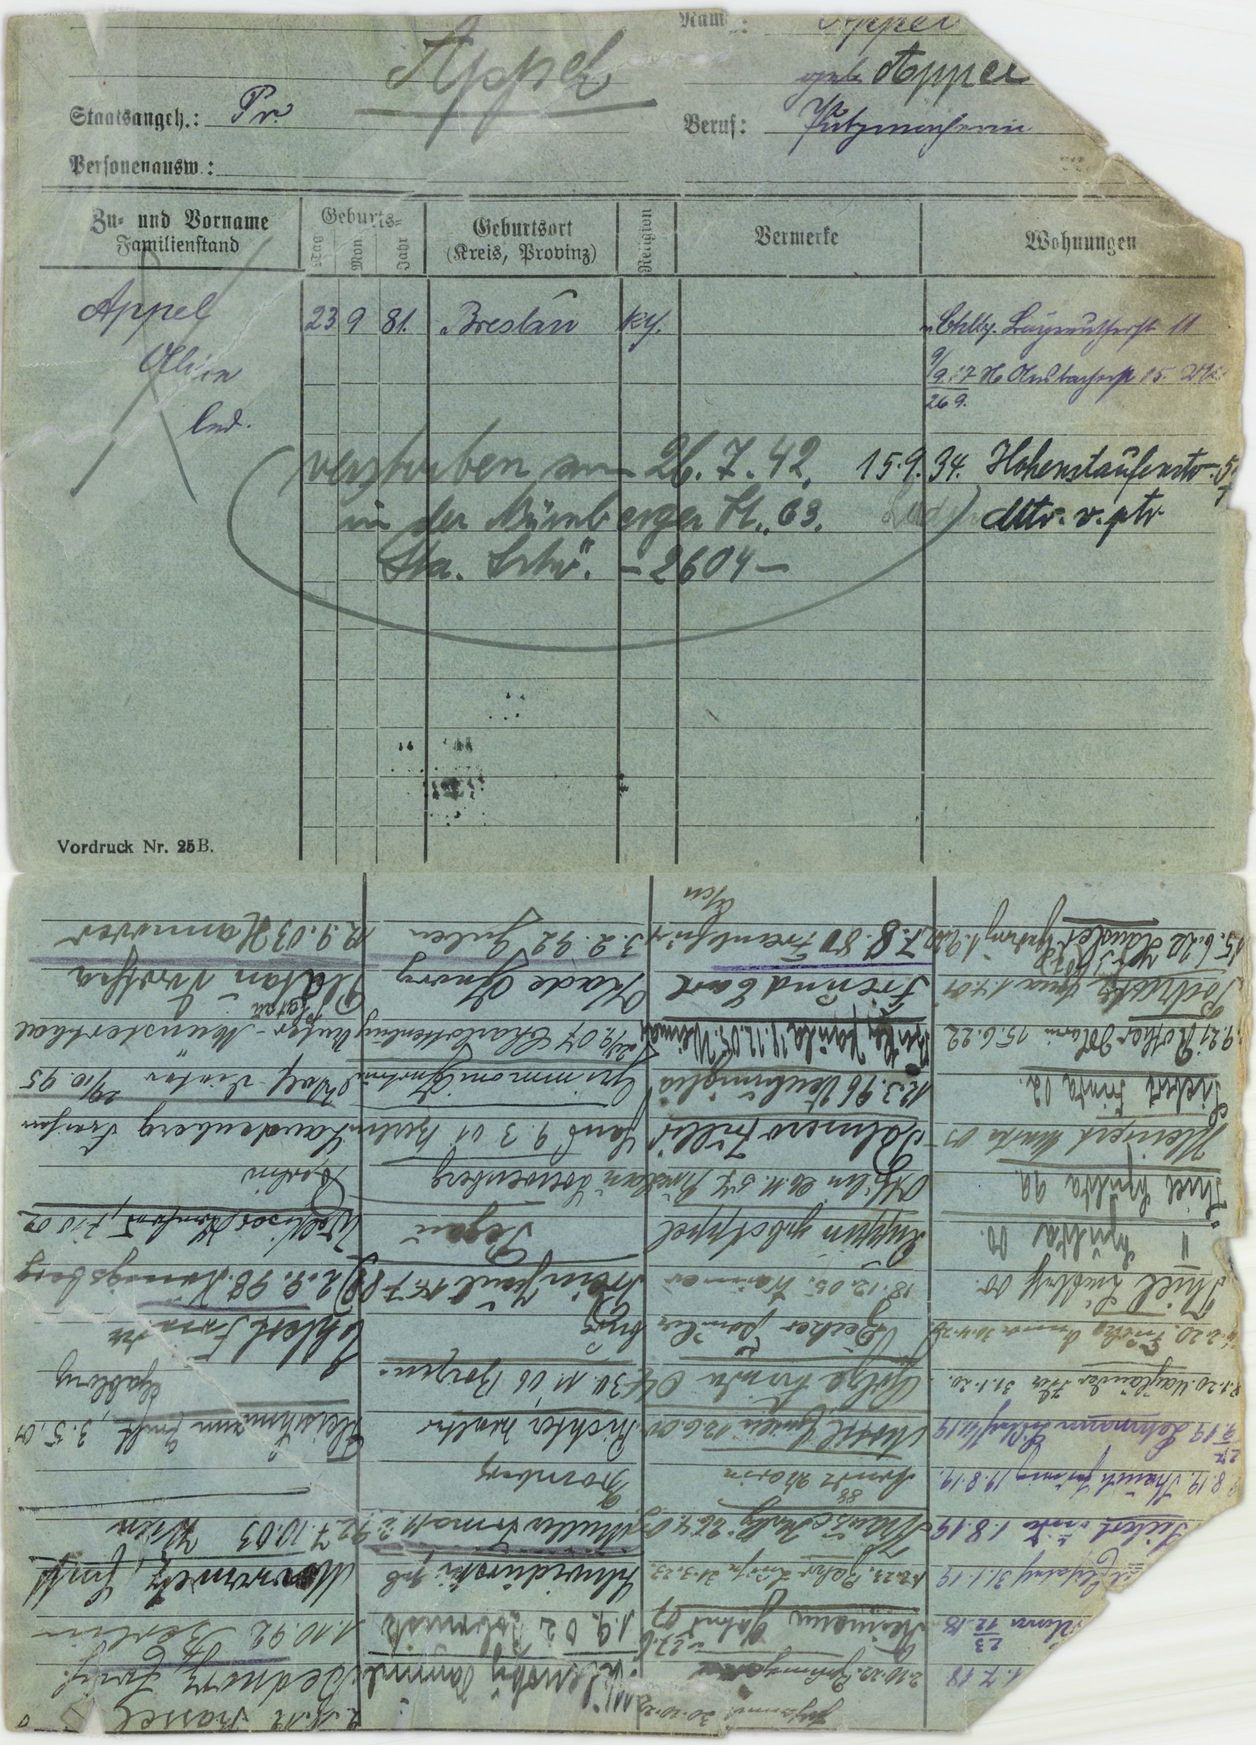
Appel

geb. Appel